Question: Describe the condition in detail:
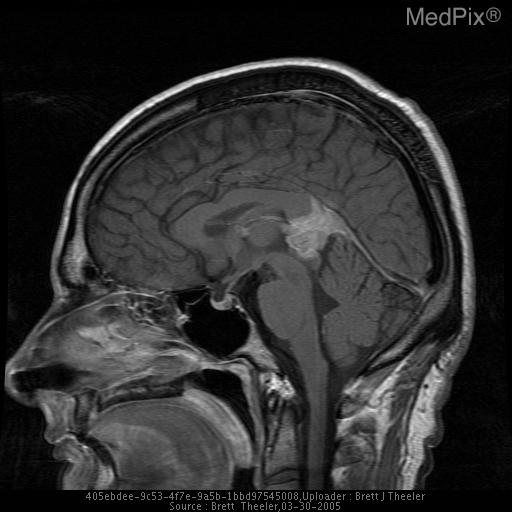
Answer: The disease is discussed as: This patient has a rare presentation of metastatic carcinoma to the pineal region.